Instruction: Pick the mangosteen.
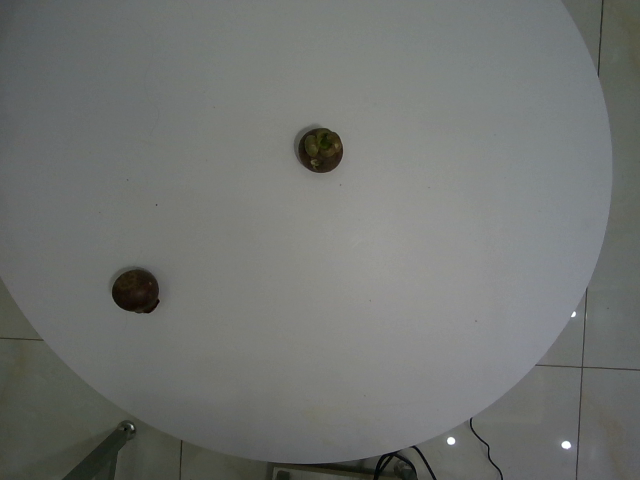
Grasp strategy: vertical